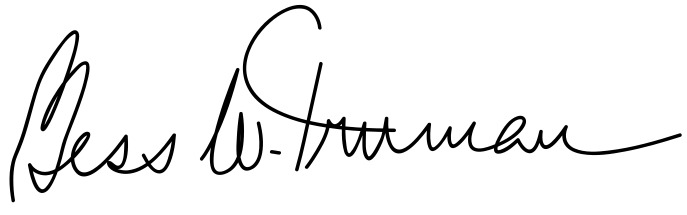
Signature of: bess truman